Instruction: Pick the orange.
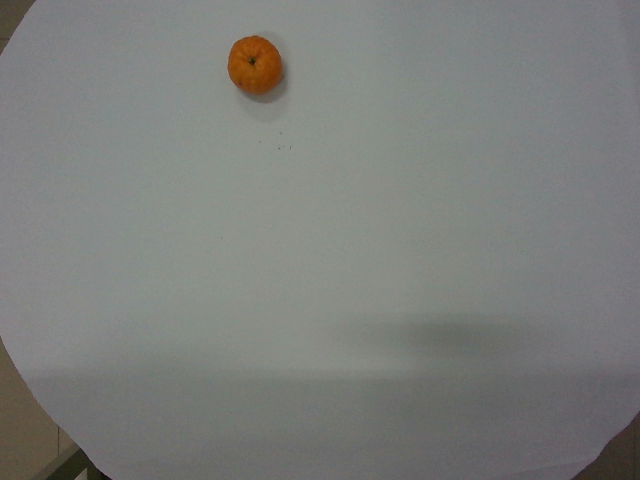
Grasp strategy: vertical